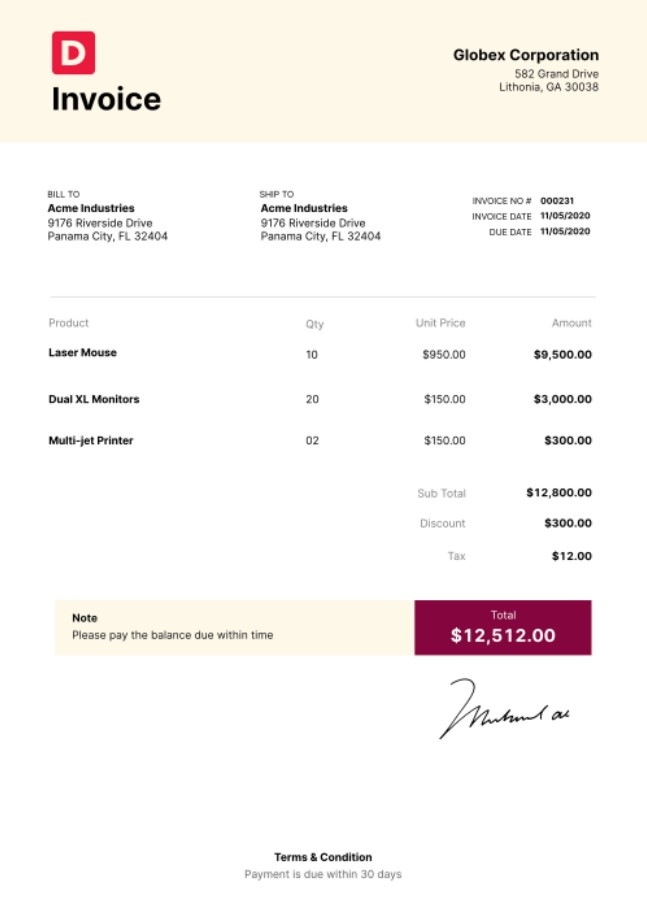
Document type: Invoice